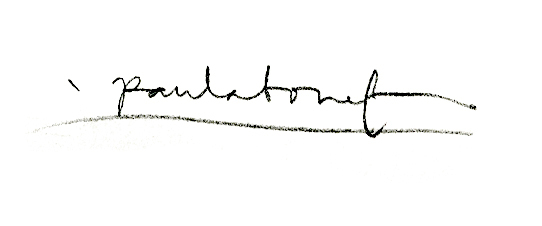
Signature of: paula bonet